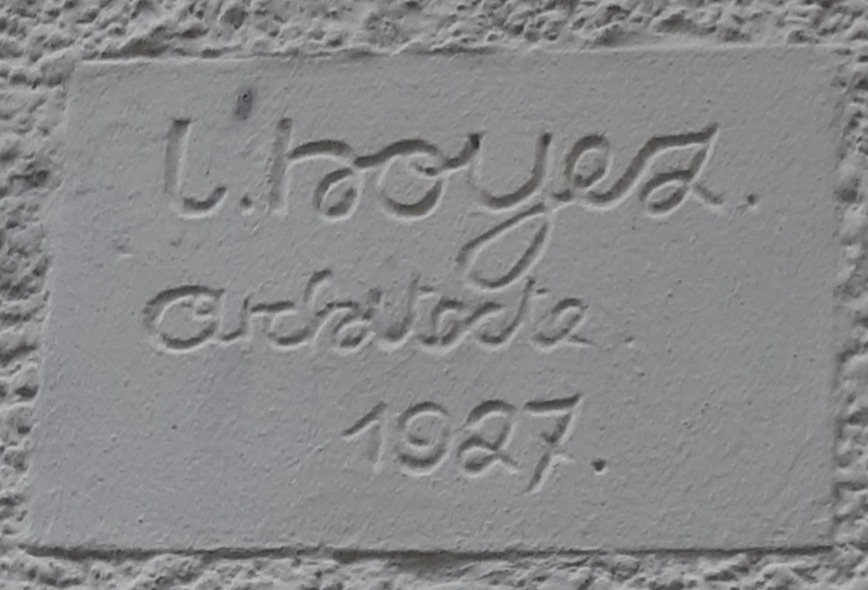
Signature of: léon hoyez